Can you pull out the amount in words, numerical amount, payee's name, date of the cheque, and the bank's name from the image?
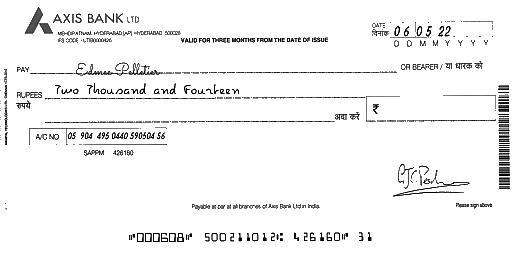
amt_in_words: Two Thousand and Fourteen
amt_in_figures:
payee_name: Edmee Pelletier
bank_name: AXIS BANK
cheque_date: 06/05/22